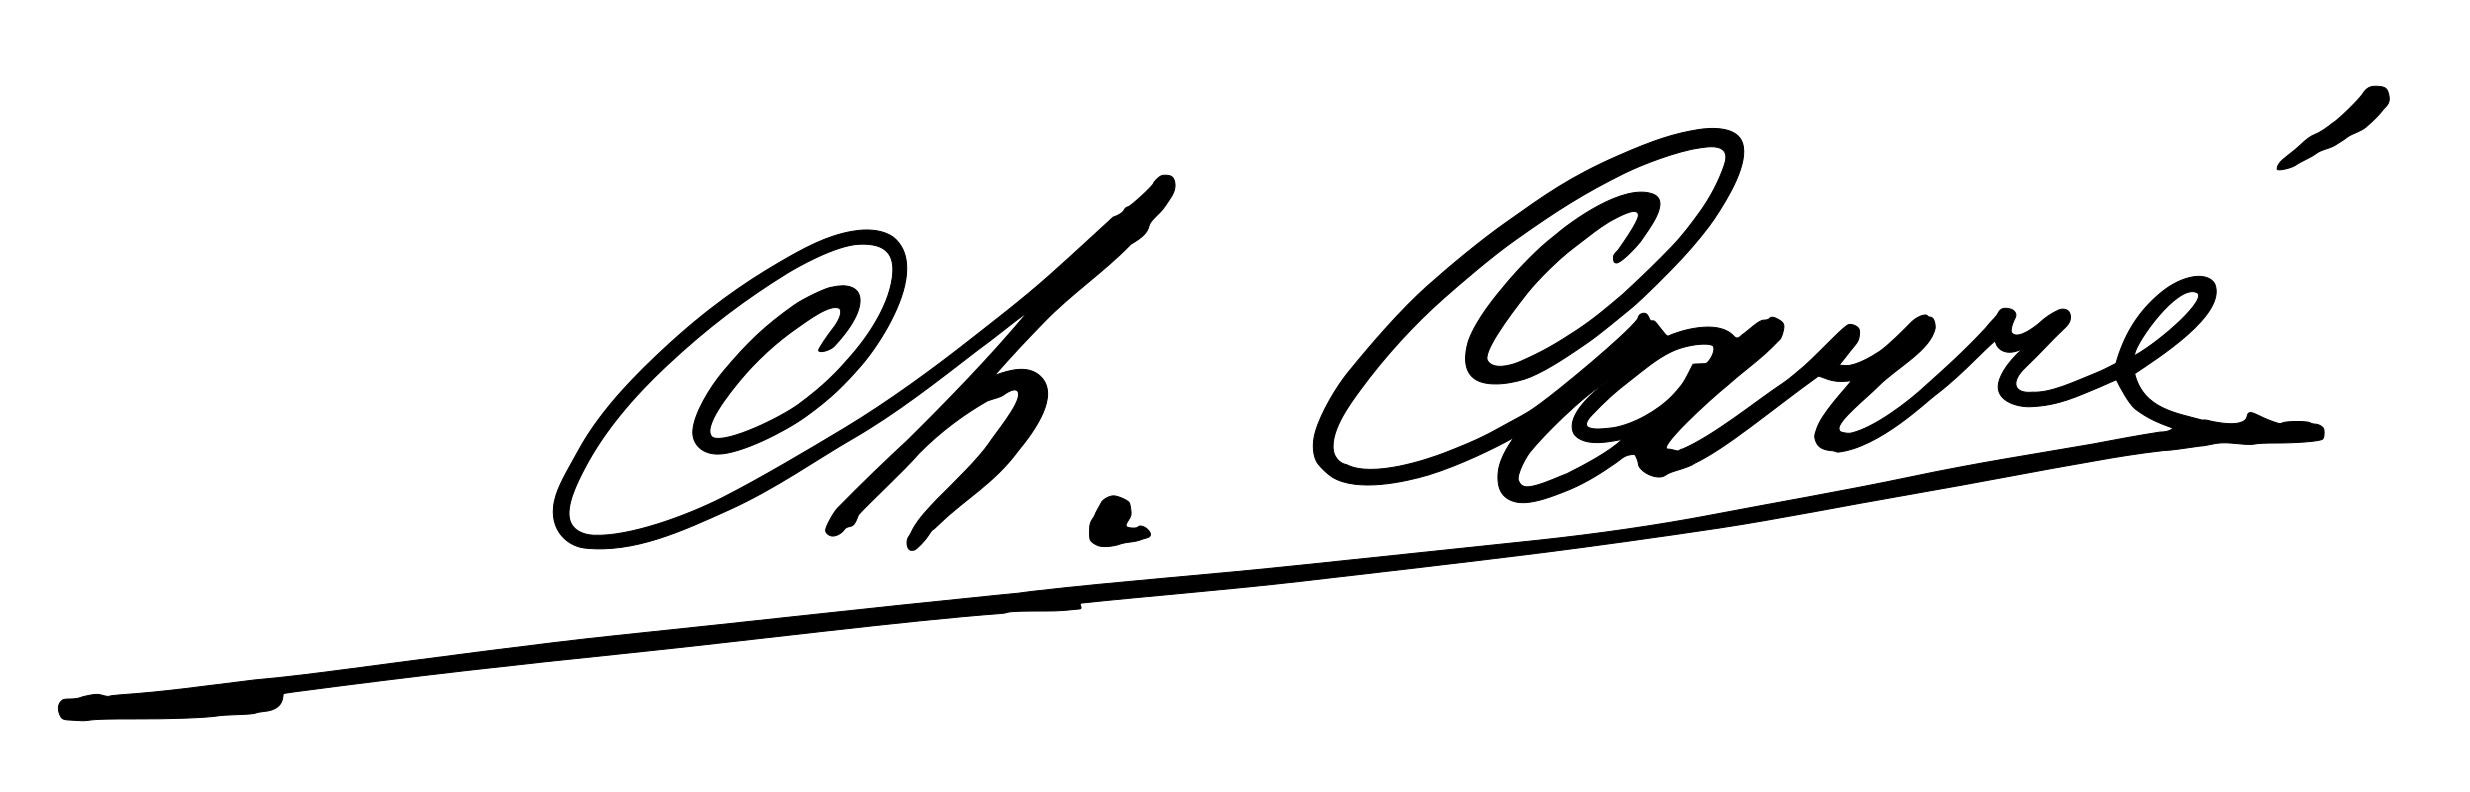
Signature of: charles émile carré